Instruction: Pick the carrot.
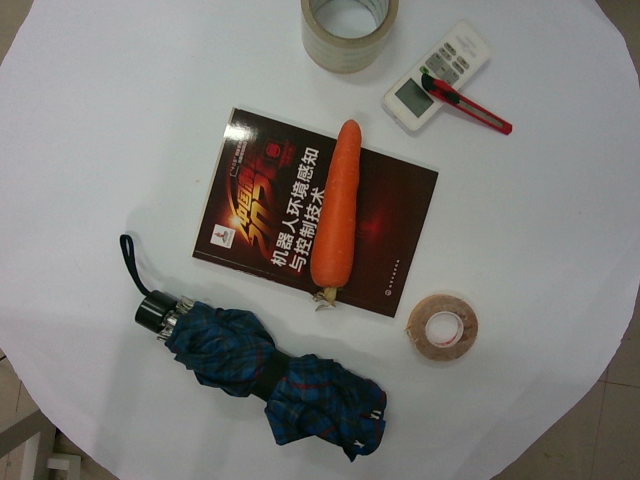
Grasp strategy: vertical